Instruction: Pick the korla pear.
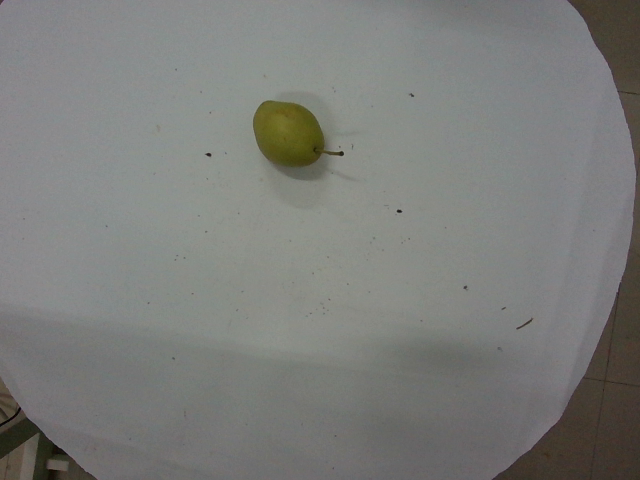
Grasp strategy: vertical